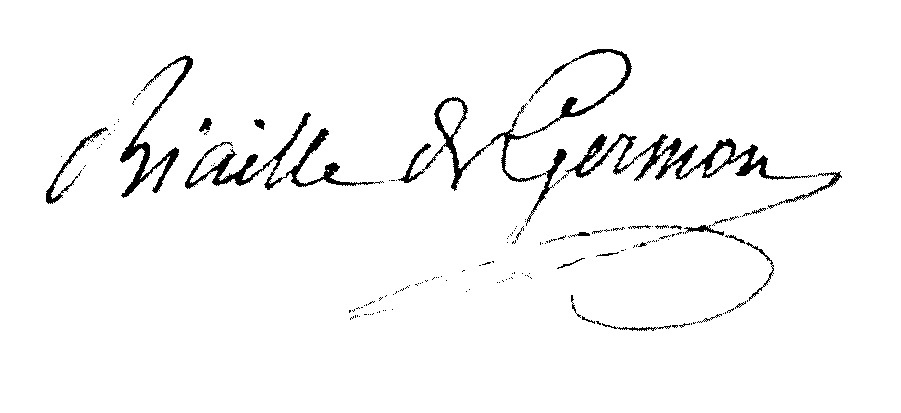
Signature of: françois thomas biaille de germon